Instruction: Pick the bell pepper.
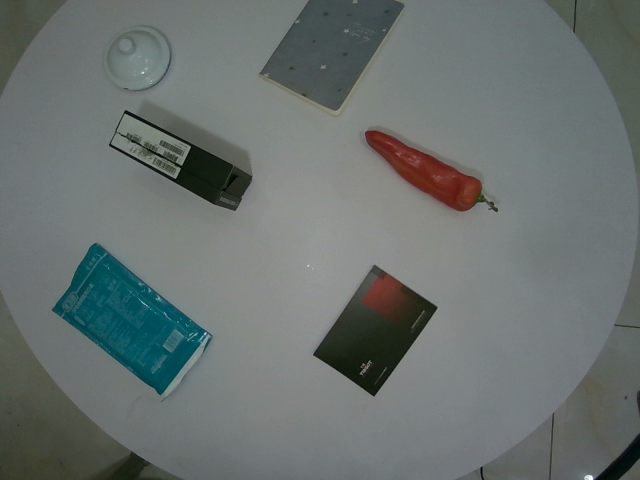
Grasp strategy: vertical